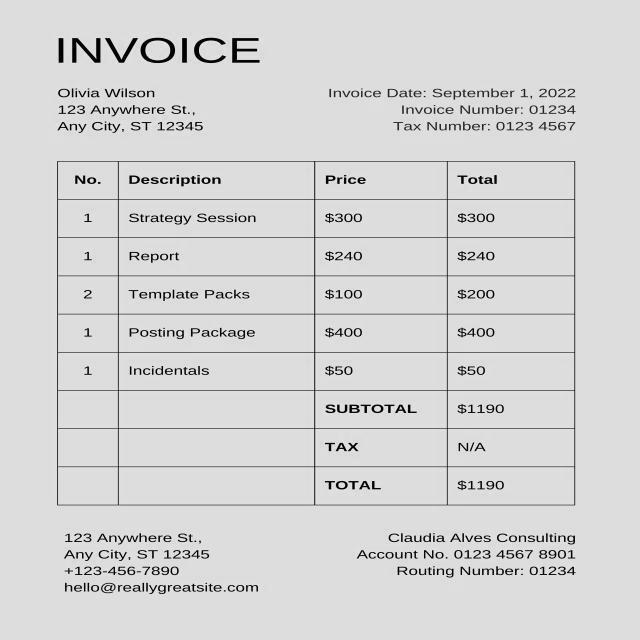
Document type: Invoice